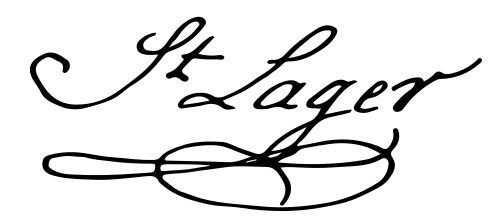
Signature of: jean baptiste saint lager